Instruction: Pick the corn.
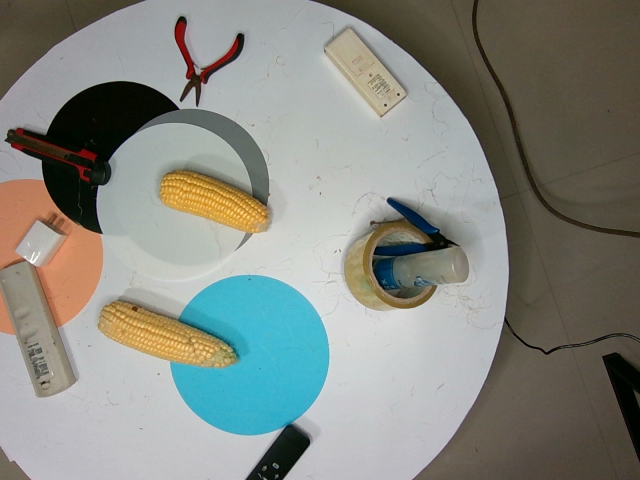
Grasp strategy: vertical